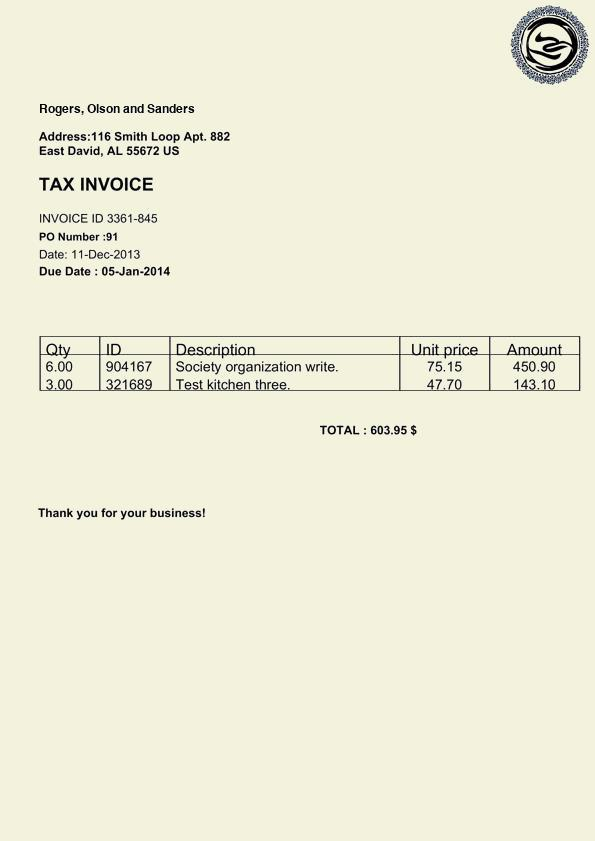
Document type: Invoice